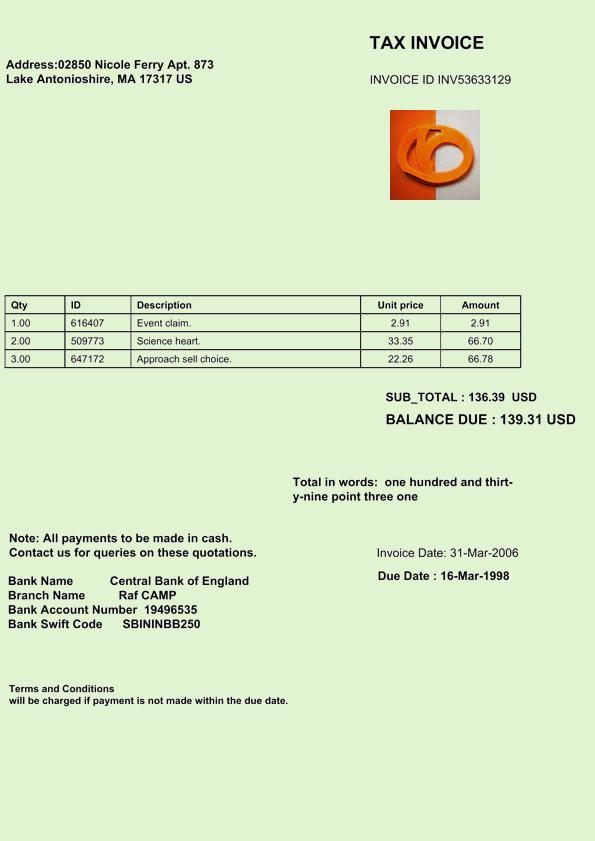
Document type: Invoice